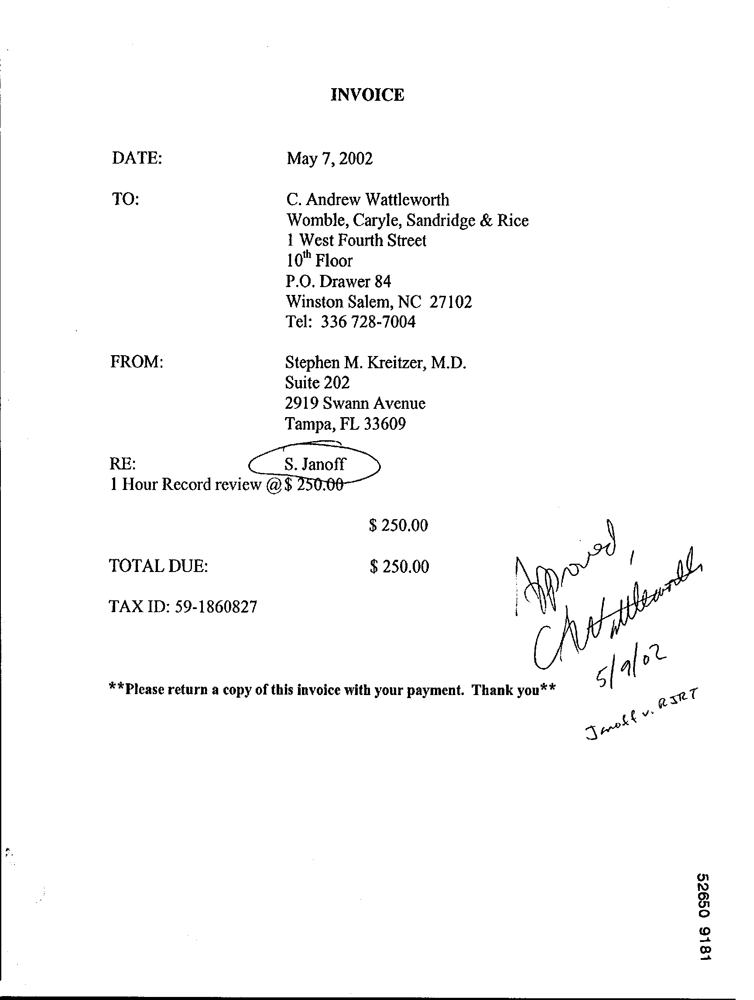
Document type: Invoice